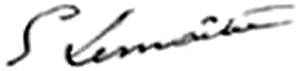
Signature of: georges lemaître